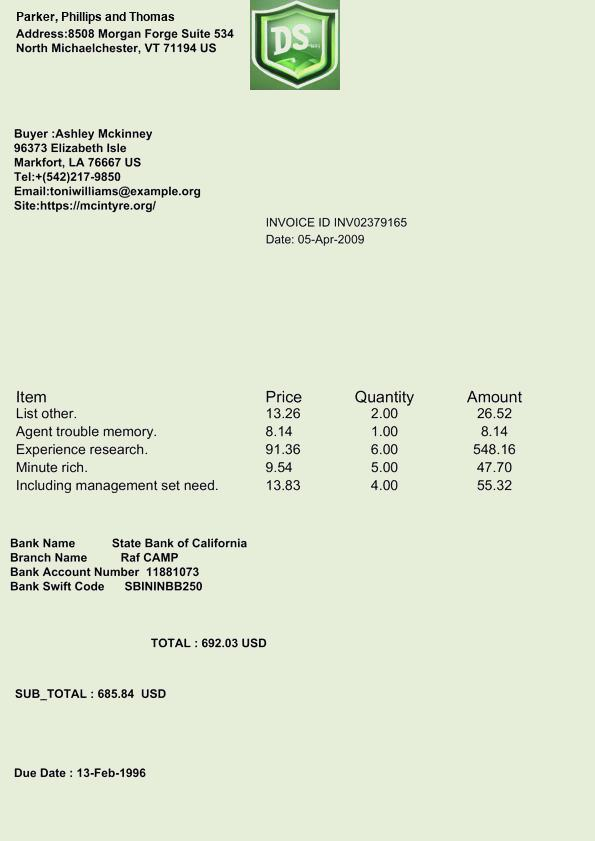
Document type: Invoice